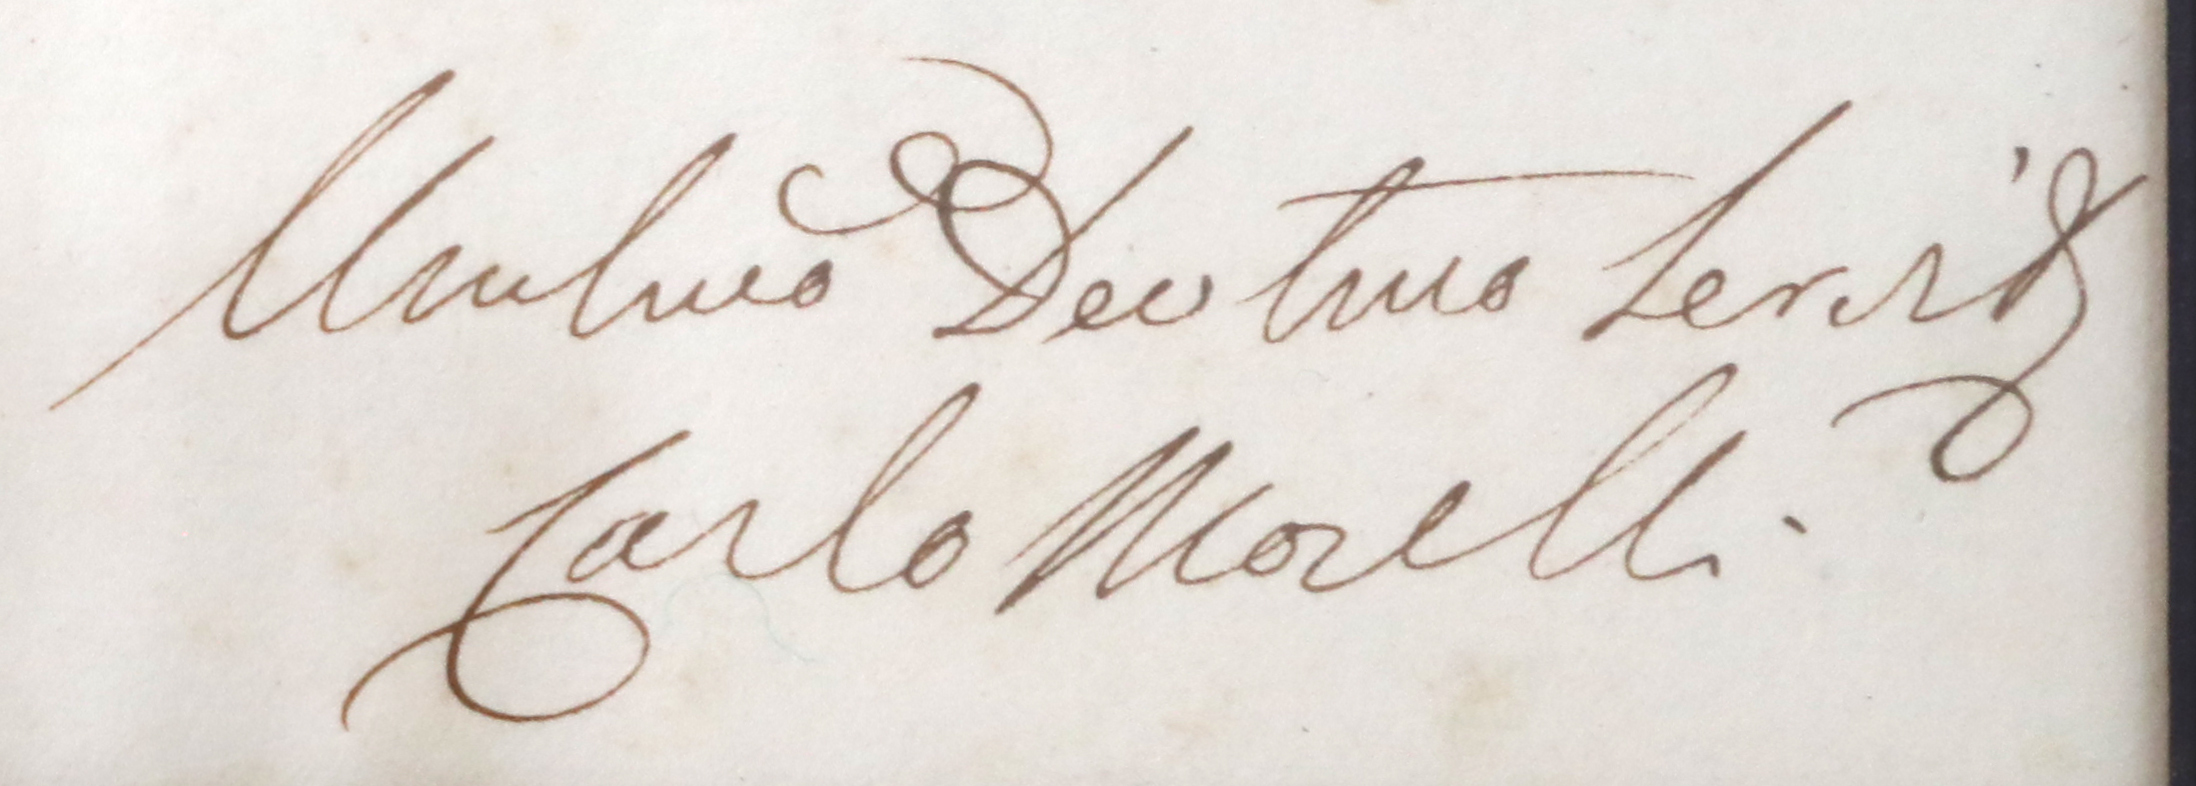
Signature of: carlo morelli